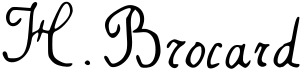
Signature of: henri brocard